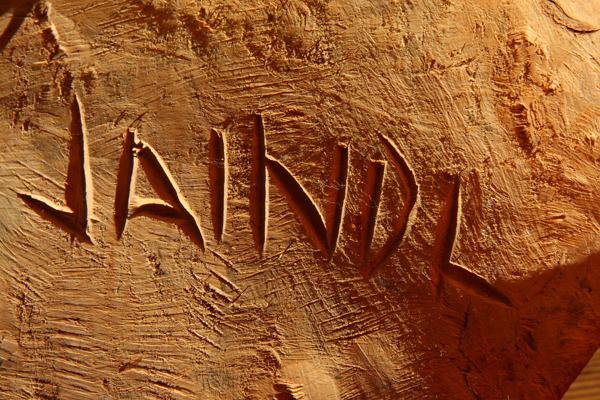
Signature of: othmar jaindl